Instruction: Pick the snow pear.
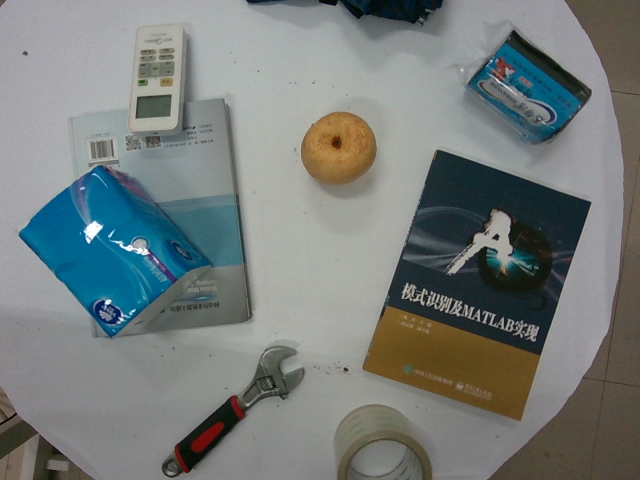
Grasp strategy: vertical